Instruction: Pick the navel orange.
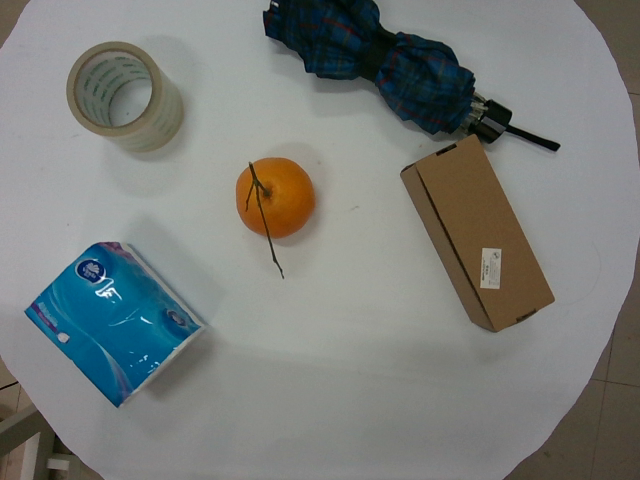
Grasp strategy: vertical